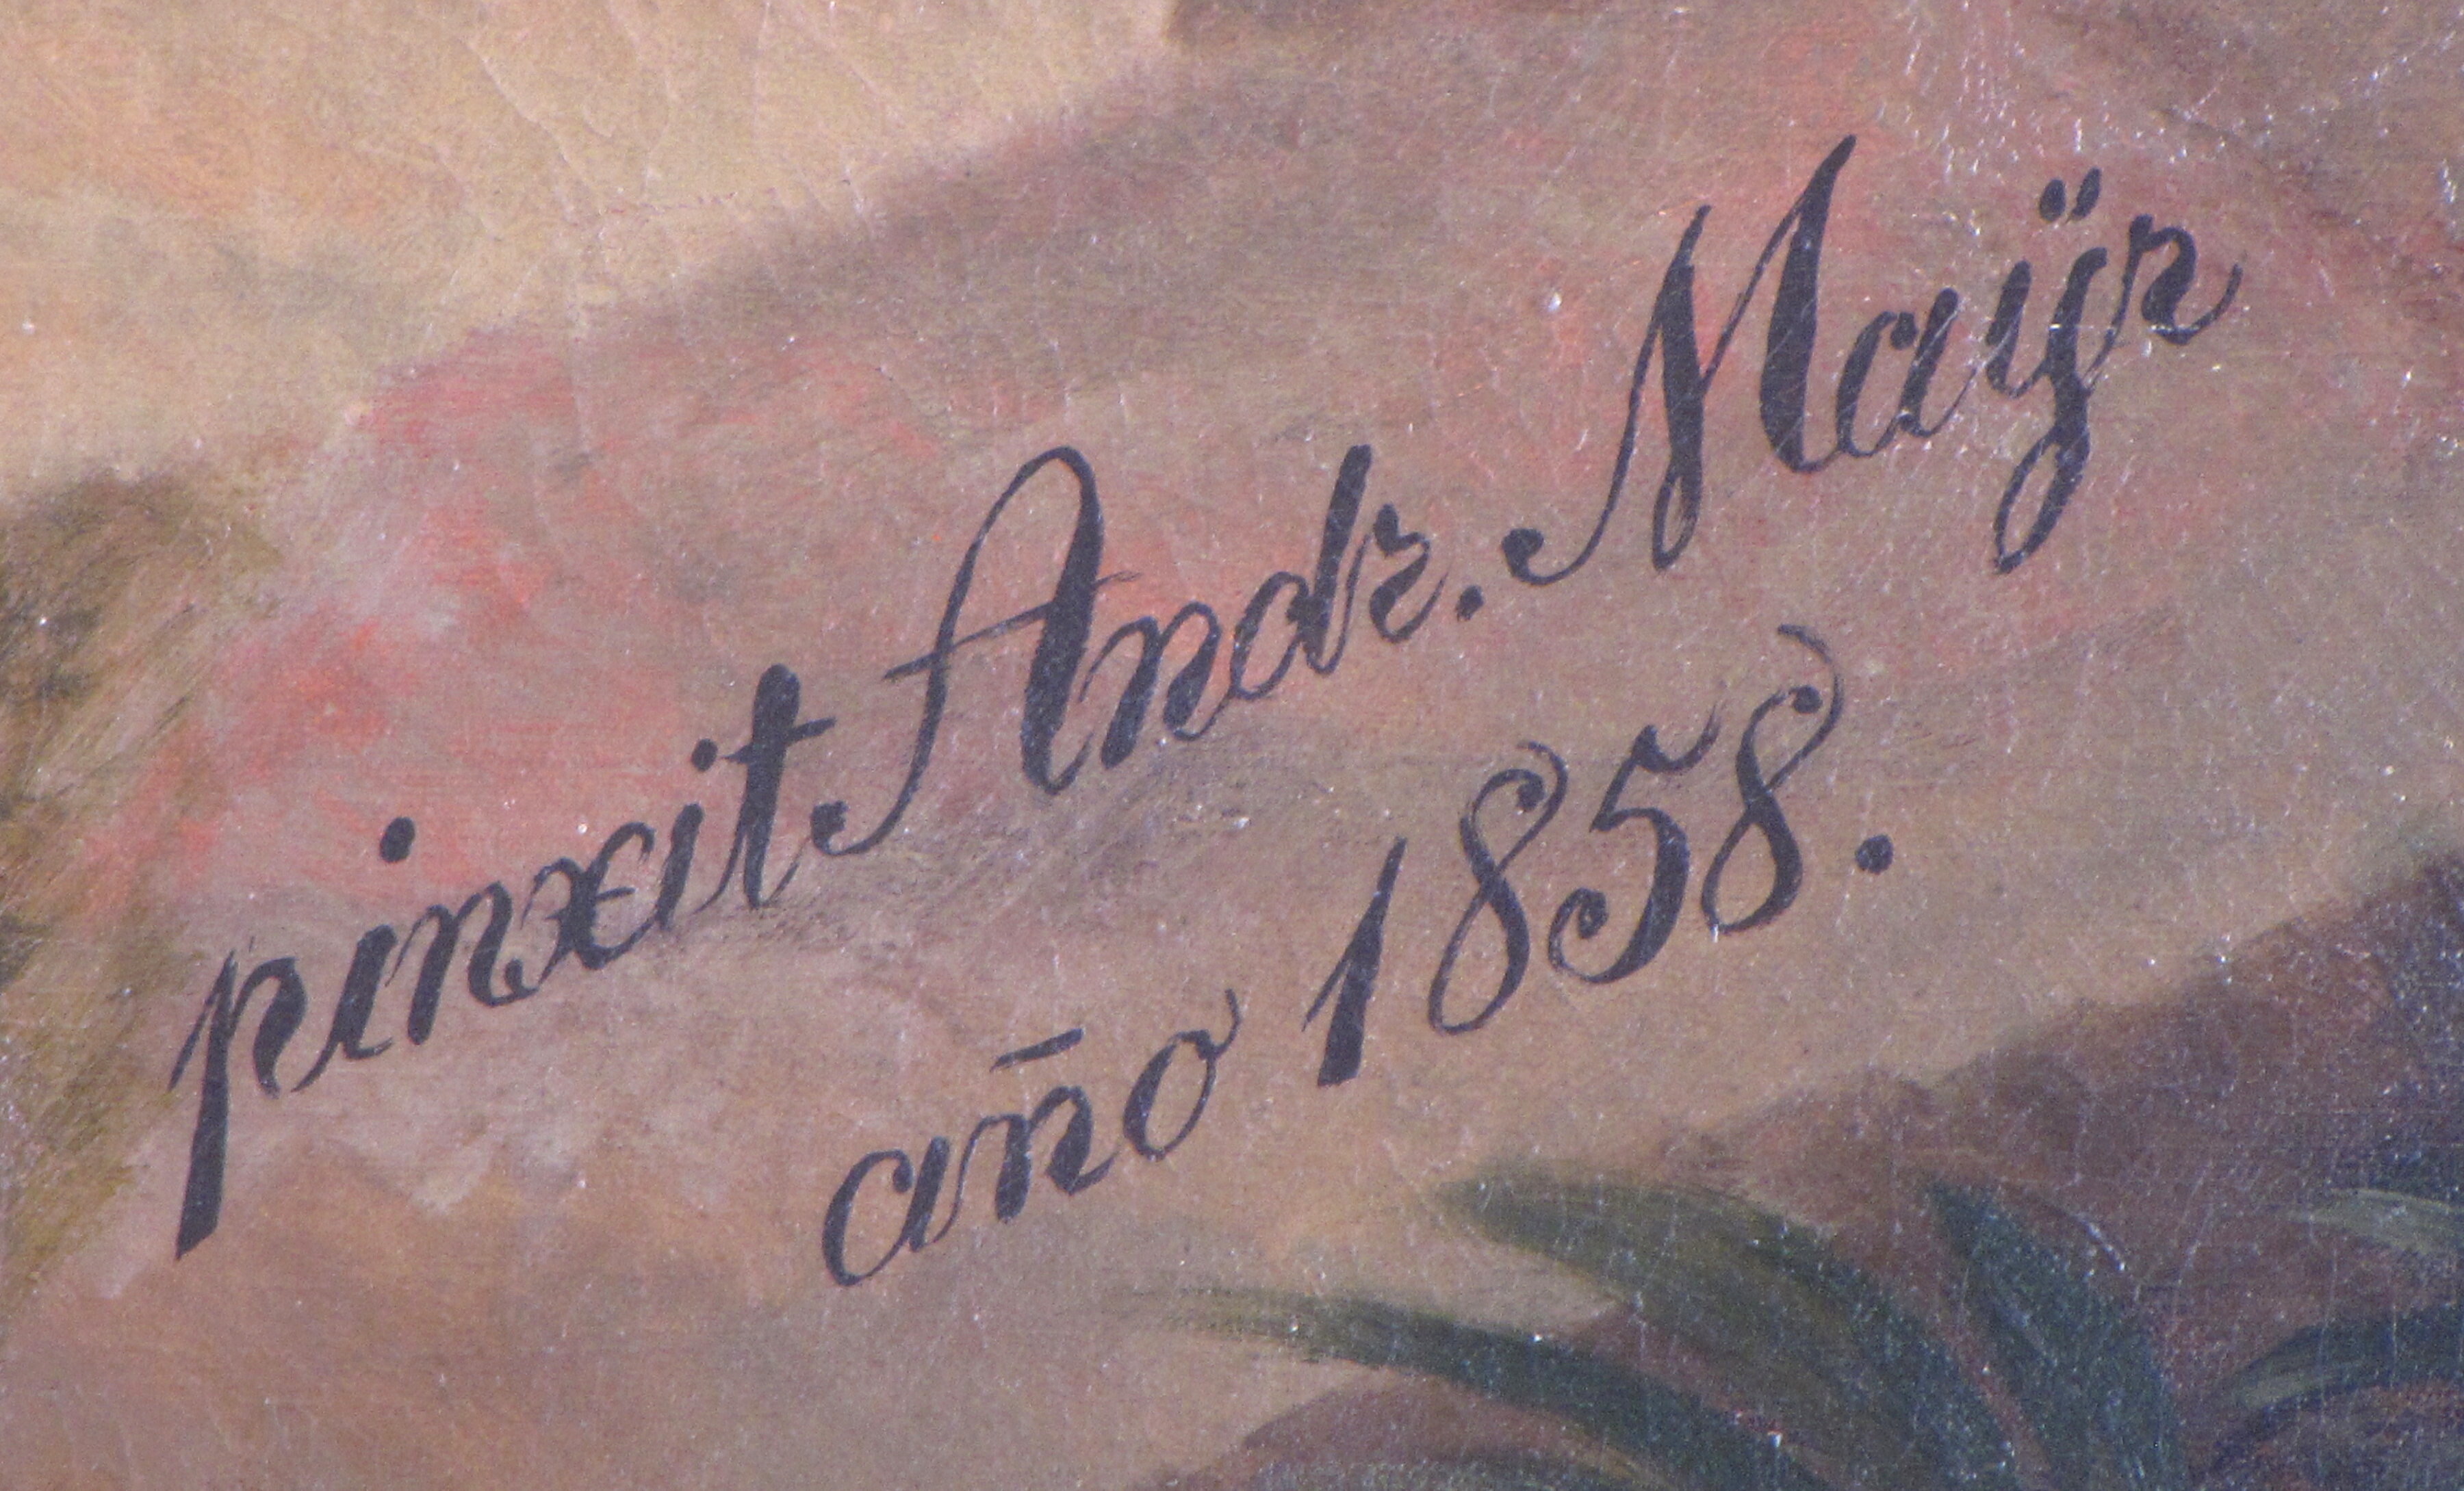
Signature of: andreas mayr